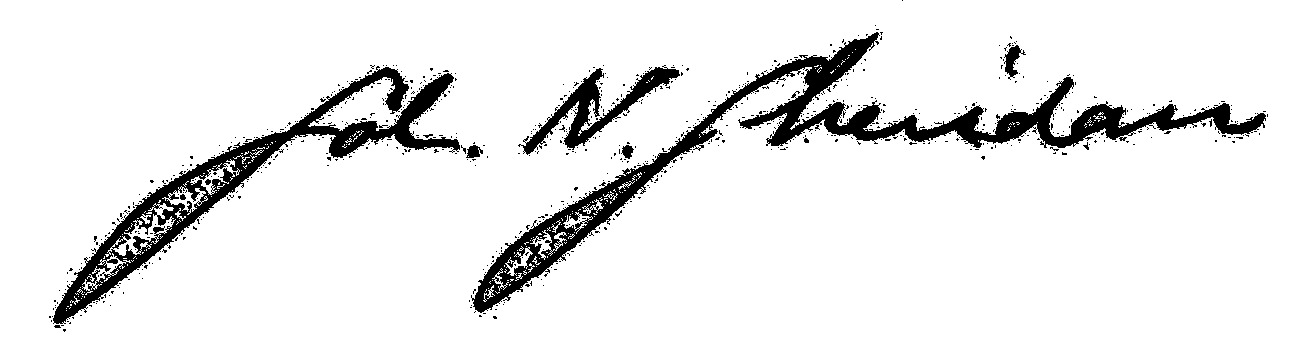
Signature of: sol n sheridan